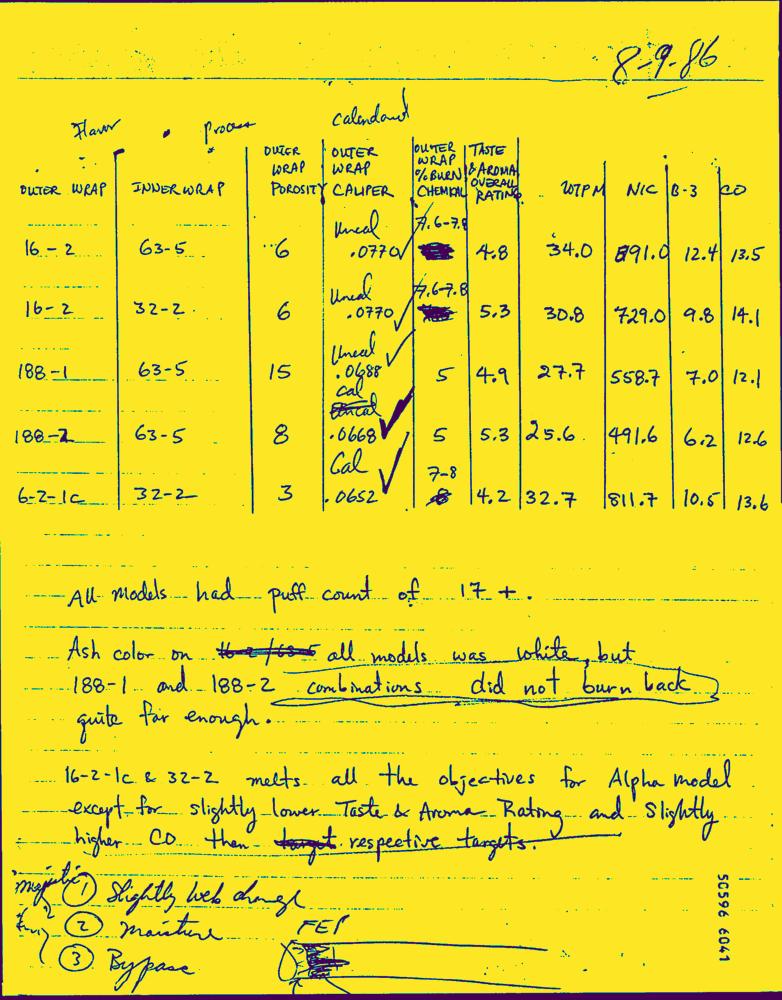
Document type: Hand-Written